Extract the amount written in words, the amount in digits, the name of the payee, the date on the cheque, and the bank's name from the image.
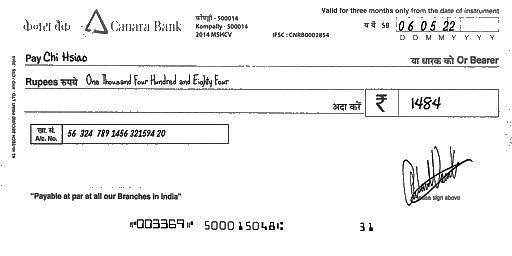
amt_in_words: One Thousand Four Hundred and Eighty Four
amt_in_figures: 1484
payee_name: Chi Hsiao
bank_name: Canara Bank
cheque_date: 06/05/22